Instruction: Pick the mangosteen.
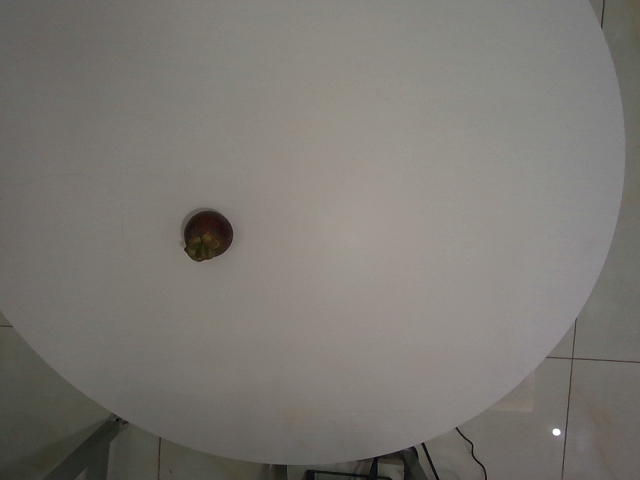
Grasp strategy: vertical